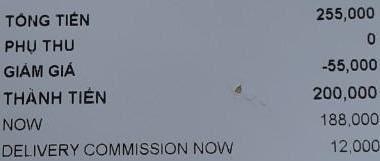
TỔNG TIỀN 255,000
PHỤ THU 0
GIẢM GIÁ -55,000
THÀNH TIỀN 200,000
NOW 188,000
DELIVERY COMMISSION NOW 12,000